Question: What is the main concern?
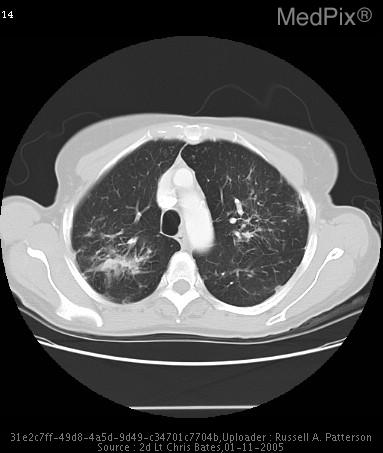
Answer: The findings suggest 1. The parenchyma of the lung demonstrates bilateral upper lobe predominant fibrotic changes with interlobular septal thickening. 2.  Numerous 1 cm nodular densities with in the periphery.
3.  As well as dominant fibrotic masses at the end of the bronchovascular bundle on the right side seen best on image #16 measuring 3.6 cm x 1.7 cm and on the left upper lobe seen best on image #10 measuring 2.4 cm X 1.8 cm with associated traction bronchiectasis, as well as some sparse areas of effected regions within the superior segments of the lower lobes bilaterally as well as the right middle lobe, which appears to have not changed significantly in comparison with the prior CT scan performed on 27 Feb 2002.
4.  No evidence of pleural effusion or pneumothorax.
5.  Mediastinum demonstrates no evidence of lymphadenopathy pathologic by size criteria.
6.  No evidence of axillary lymphadenopathy pathologic by size criteria.. Sarcoidosis. The patient might have a history of History (can include gestational age, or age in days, weeks, months):
70 y/o female for follow up CT scan to monitor for any pulmonary changes due to a recent 15lb weight loss, otherwise asymptomatic..